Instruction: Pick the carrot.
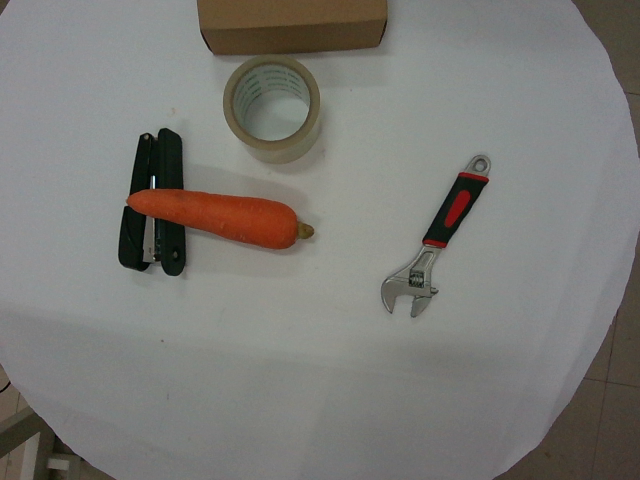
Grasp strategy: vertical